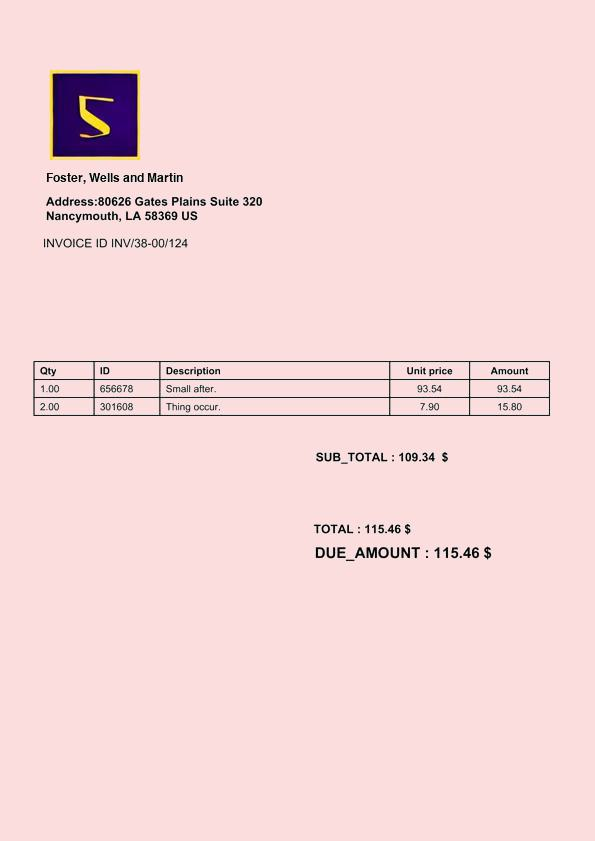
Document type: Invoice